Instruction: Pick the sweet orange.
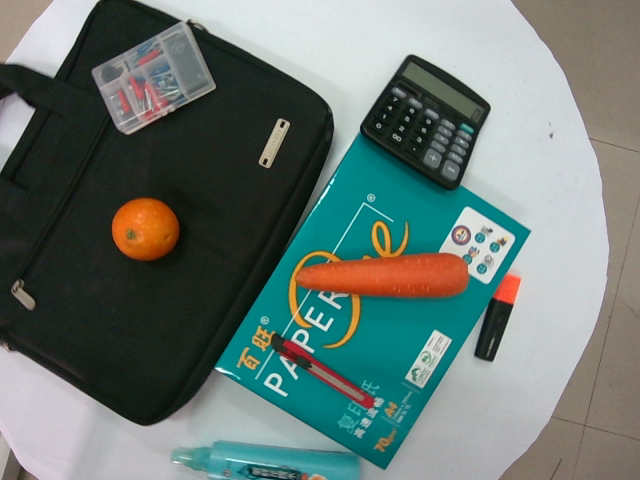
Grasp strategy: vertical